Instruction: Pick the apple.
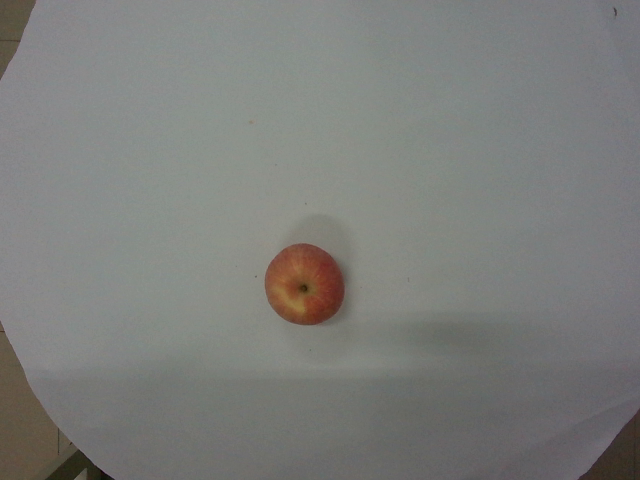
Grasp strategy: vertical